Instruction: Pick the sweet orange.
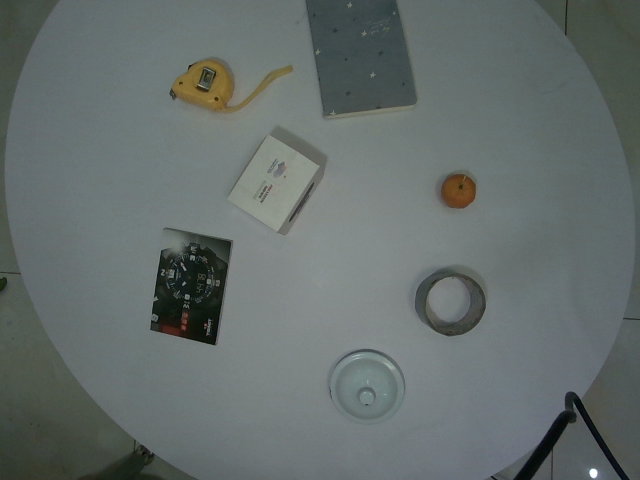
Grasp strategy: vertical